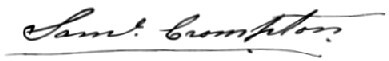
Signature of: samuel crompton